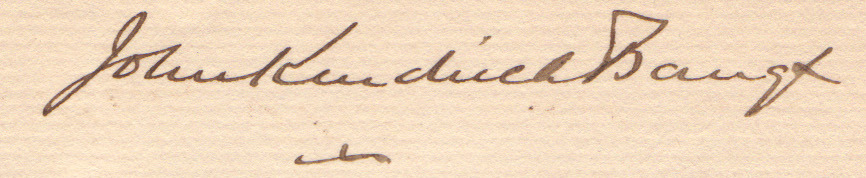
Signature of: john kendrick bangs